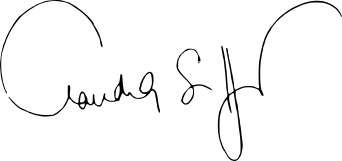
Signature of: claudia schiffer